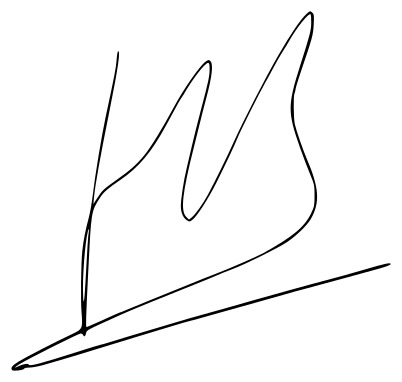
Signature of: josefa garcía cirac